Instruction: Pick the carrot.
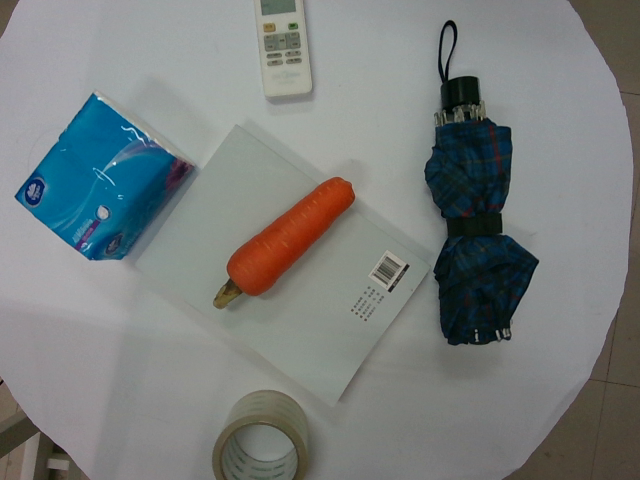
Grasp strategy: vertical